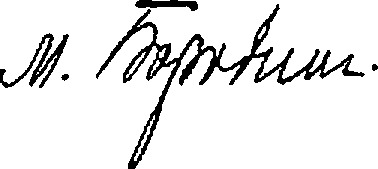
Signature of: mikhail borodin